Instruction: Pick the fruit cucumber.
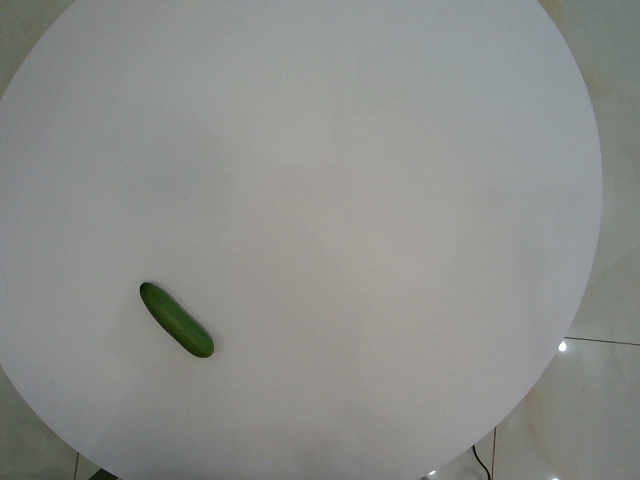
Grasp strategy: vertical